Question: What are the imaging findings?
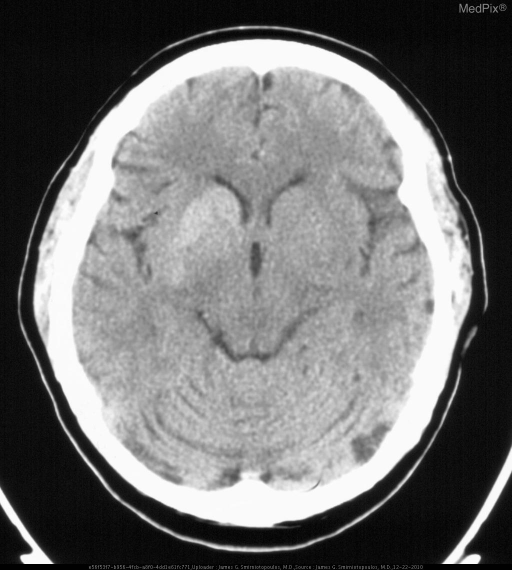
Answer: The imaging shows » CT (acute)
•  abnormal hyper-attenuation in the right basal ganglia
   (putamen and caudate head)
•  old left basal ganglia lacunar infarct
•  bilateral cerebellar wedge lesions

» MRI (subacute - 3 days)
•  T1W hyperintensity in the same region as hyper-attenuation on CT
   (putamen and caudate head)
•  T2W hypointensity in basal ganglia - putamen and caudate head Abnormal hyperattenuation in the right basal ganglia.  This is "anatomic" in size and shape, corresponding to the lenticular nucleus and the head of the caudate nucleus..